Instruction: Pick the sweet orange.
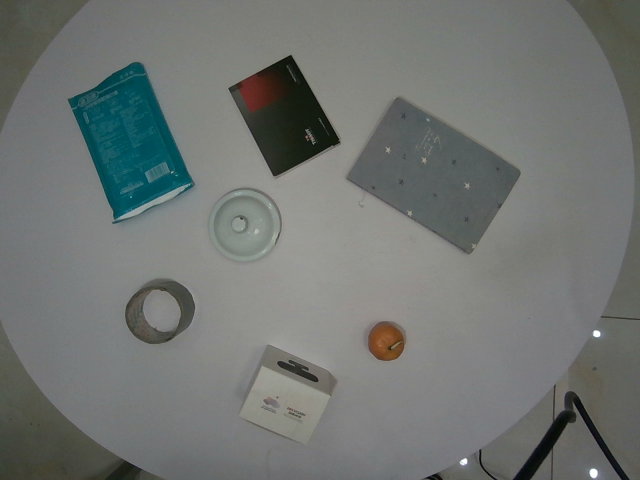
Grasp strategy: vertical